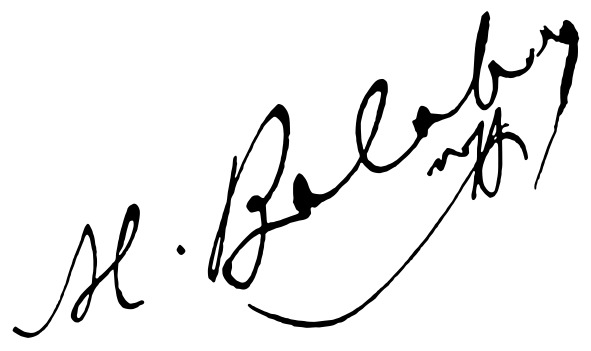
Signature of: aleksandar balabanov